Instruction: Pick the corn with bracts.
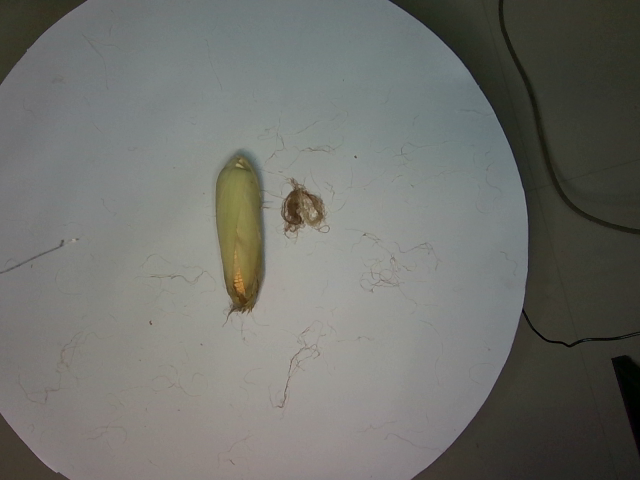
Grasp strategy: vertical